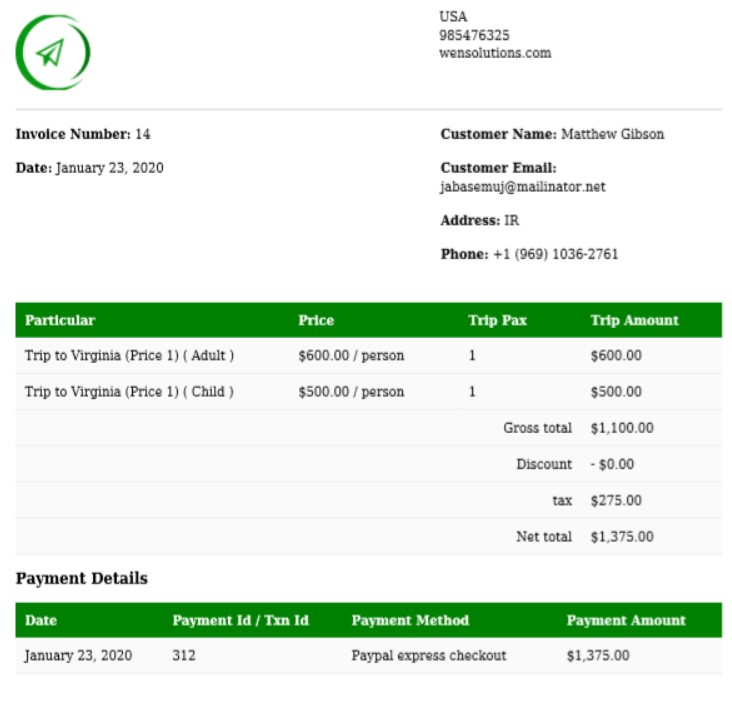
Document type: Invoice